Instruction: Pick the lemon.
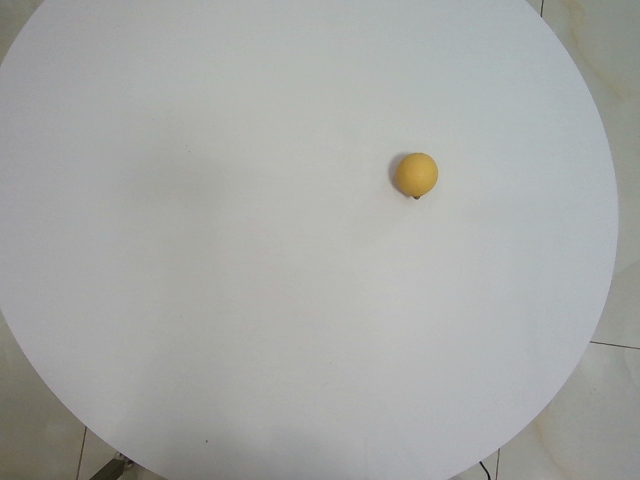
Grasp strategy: vertical